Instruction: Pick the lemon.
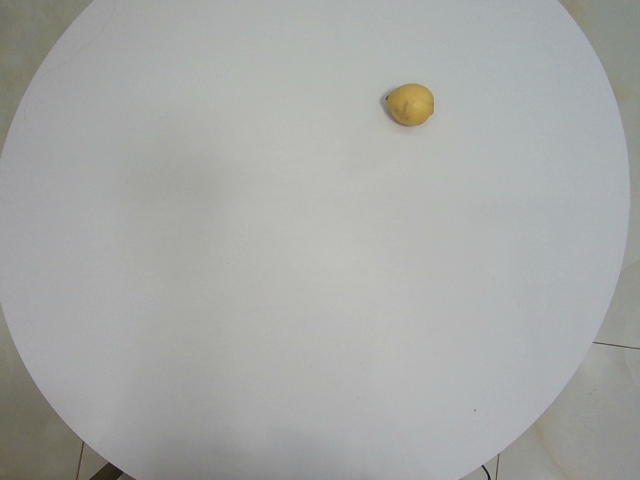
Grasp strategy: vertical